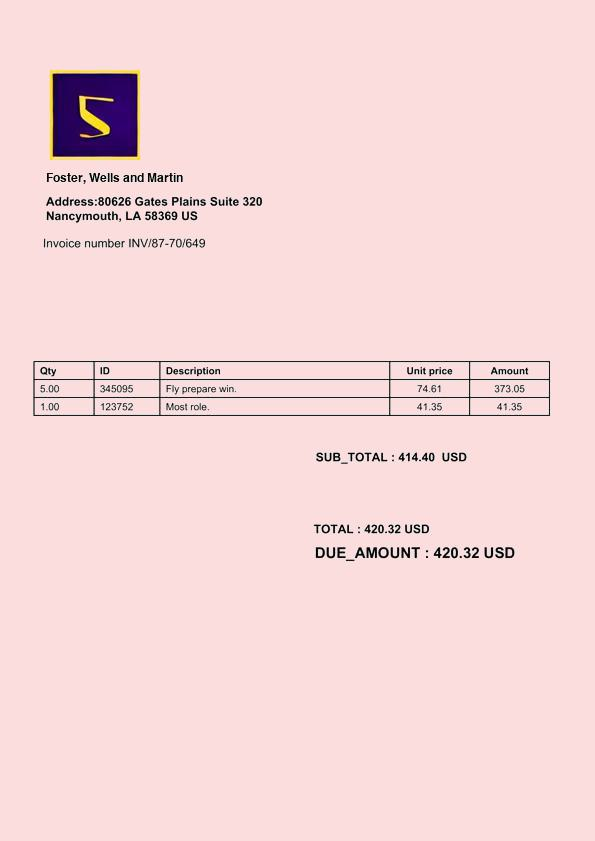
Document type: Invoice